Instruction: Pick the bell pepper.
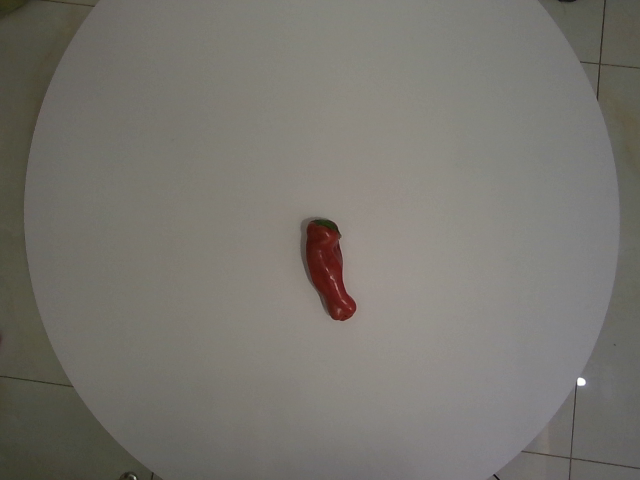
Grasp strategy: vertical